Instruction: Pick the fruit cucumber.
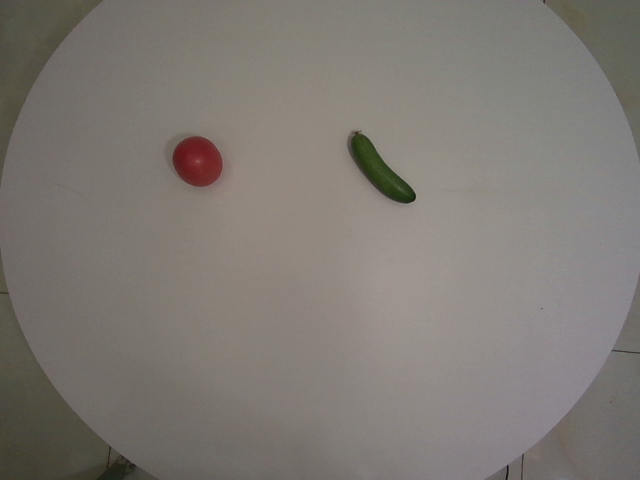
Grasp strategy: vertical